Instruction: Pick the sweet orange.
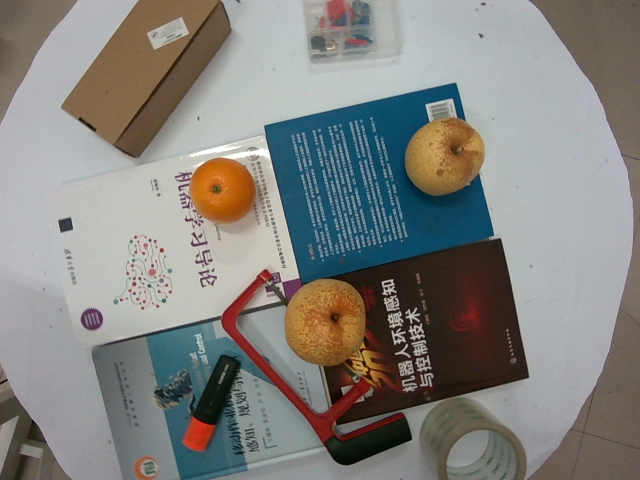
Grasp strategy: vertical